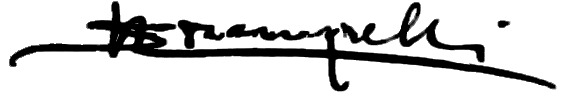
Signature of: nazareno strampelli